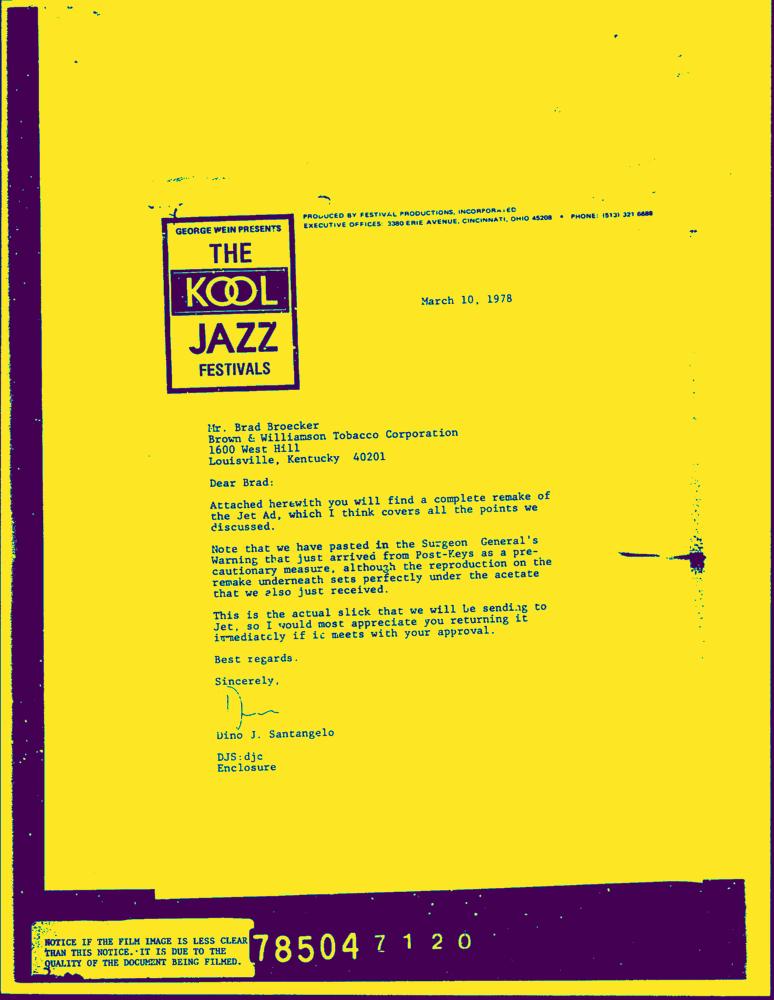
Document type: Letter-Doc